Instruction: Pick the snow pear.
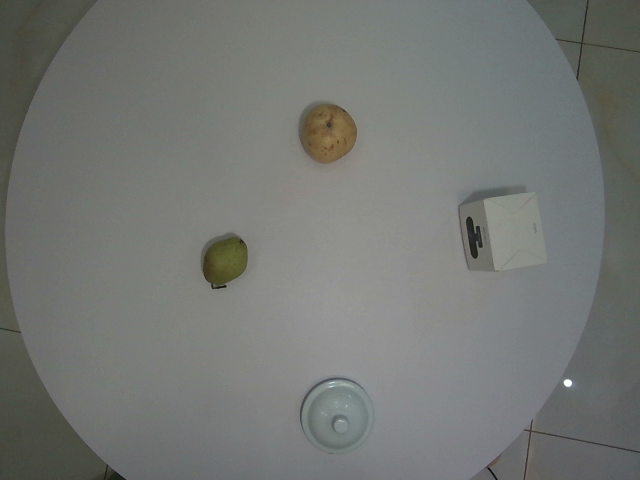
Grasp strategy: vertical